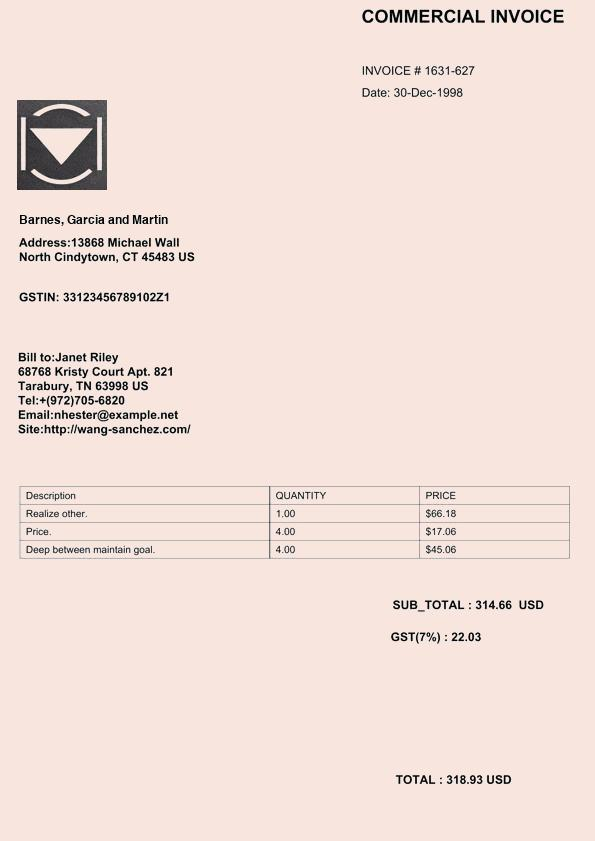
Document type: Invoice